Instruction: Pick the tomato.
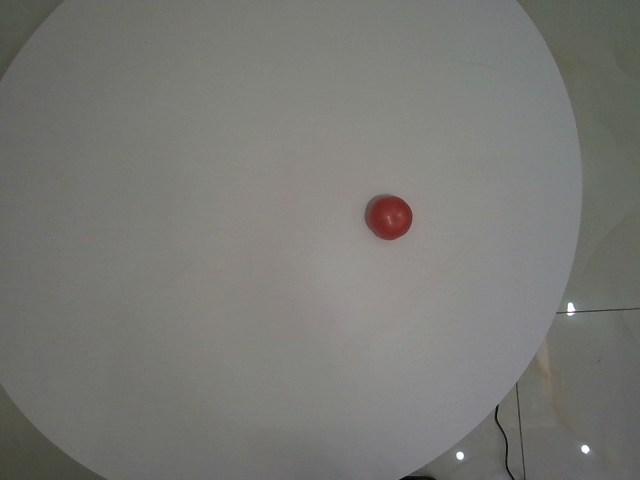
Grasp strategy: vertical